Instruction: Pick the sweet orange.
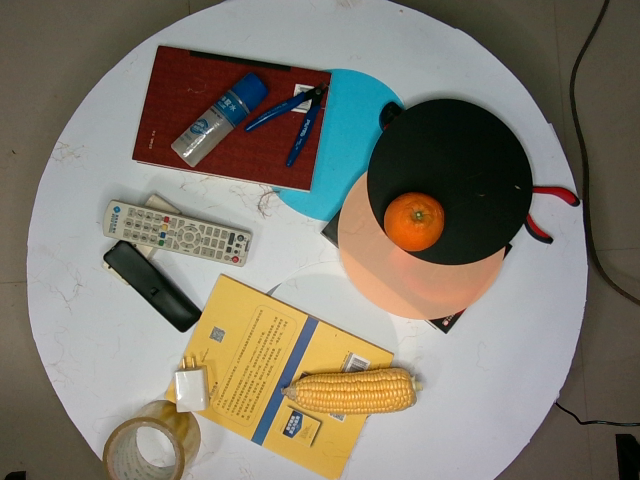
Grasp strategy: vertical